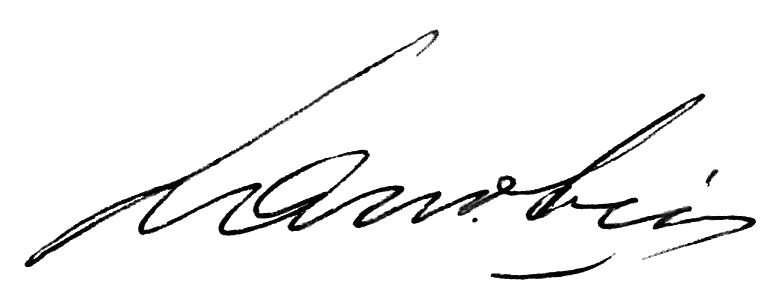
Signature of: lev lanovsky